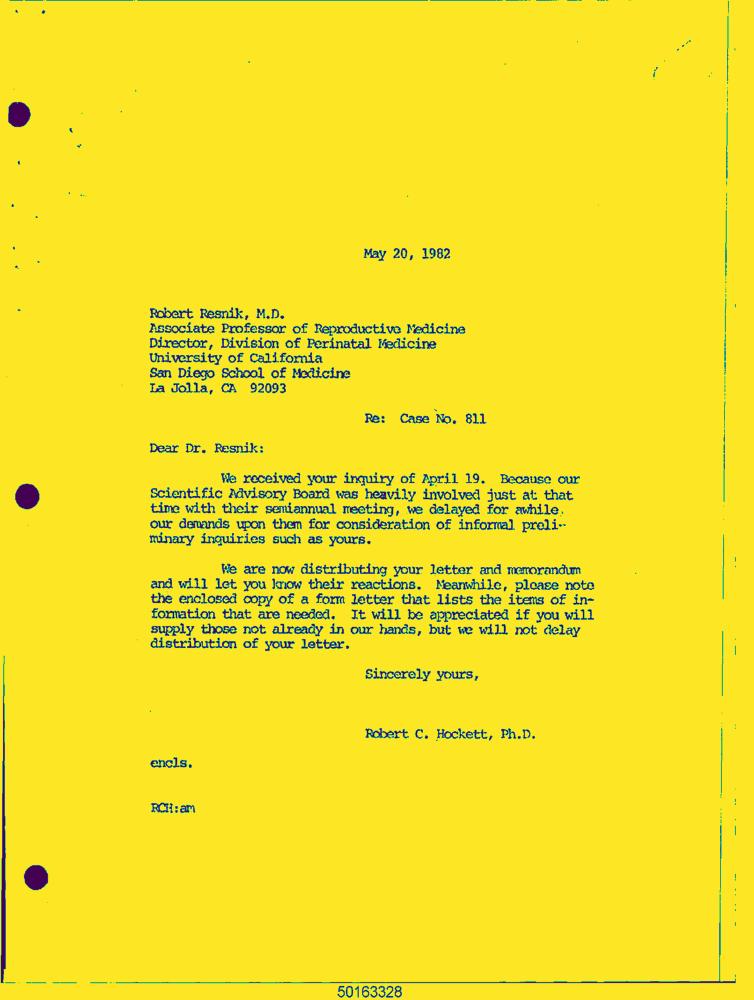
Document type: Letter-Doc